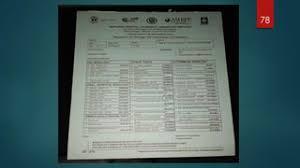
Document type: Invoice